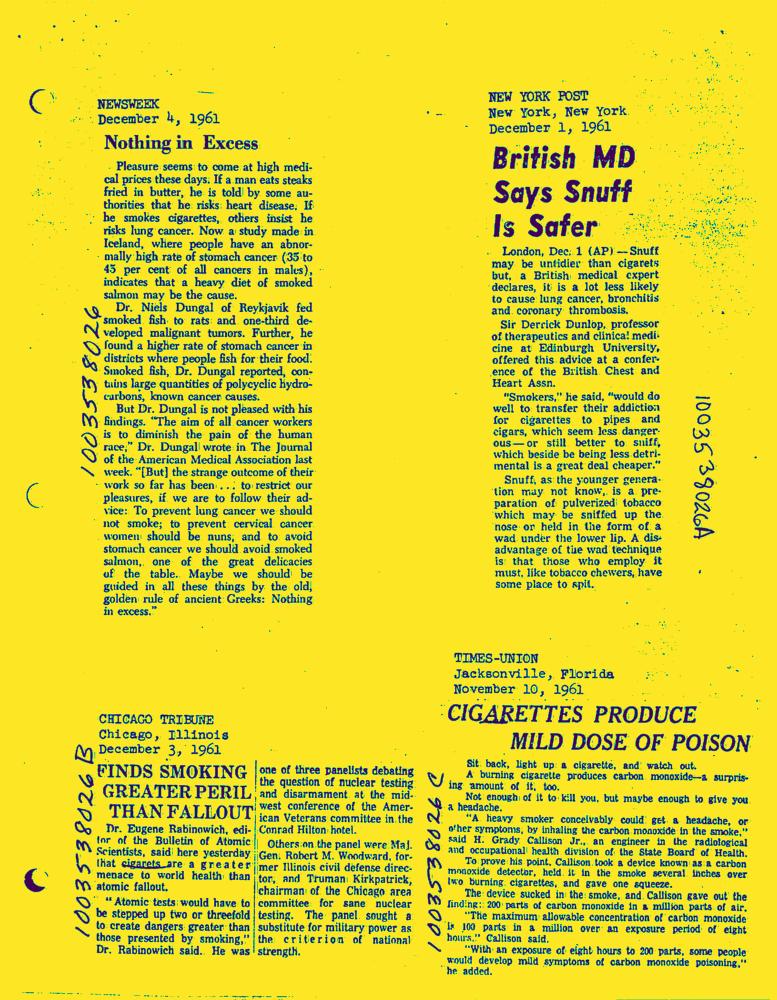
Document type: News-Article